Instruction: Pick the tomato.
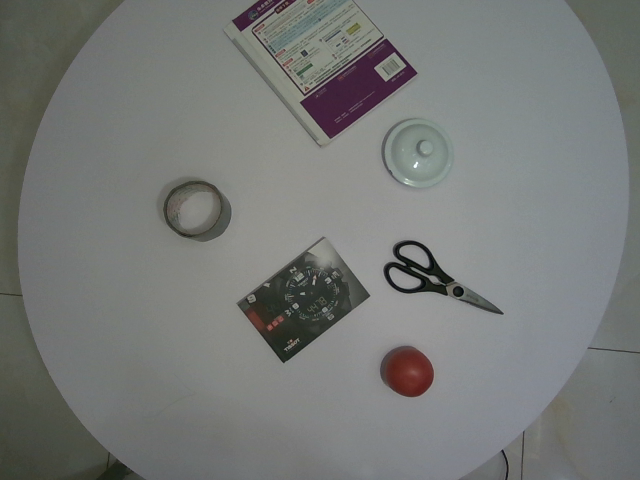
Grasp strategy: vertical